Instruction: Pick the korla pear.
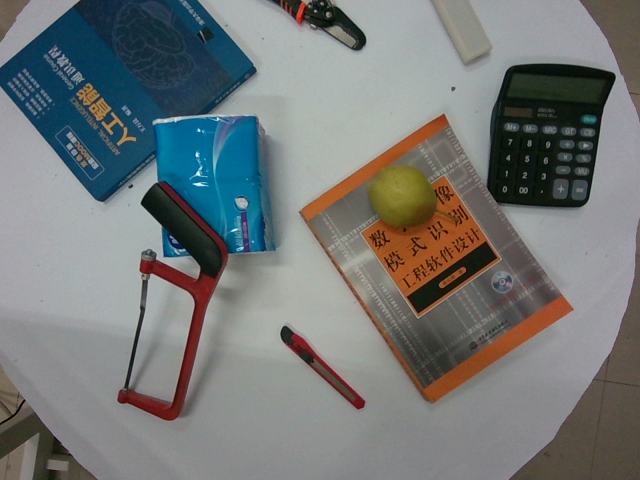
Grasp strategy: vertical